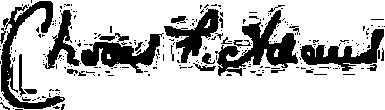
Signature of: charles francis adams jr